Question: What is the address or location of the property listed in the document?
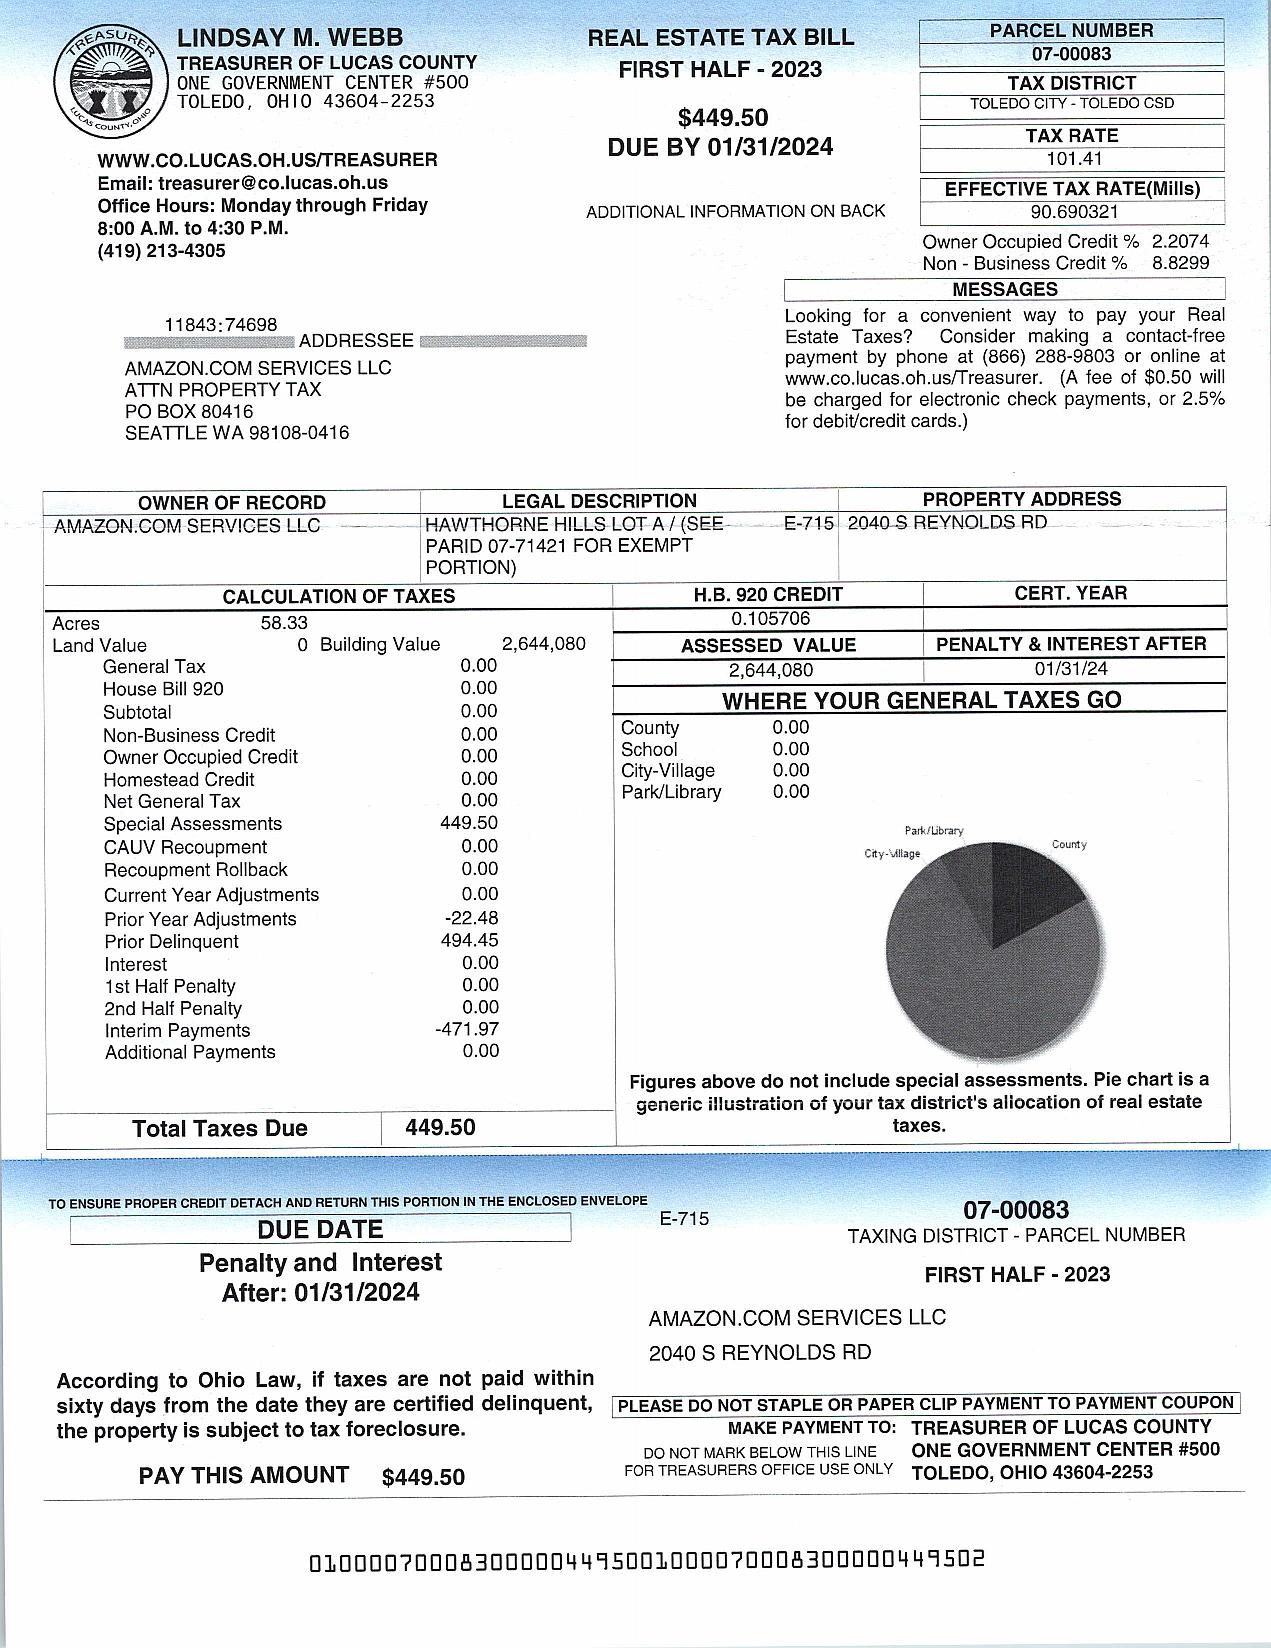
Answer: "E-715 2040 S REYNOLDS RD"